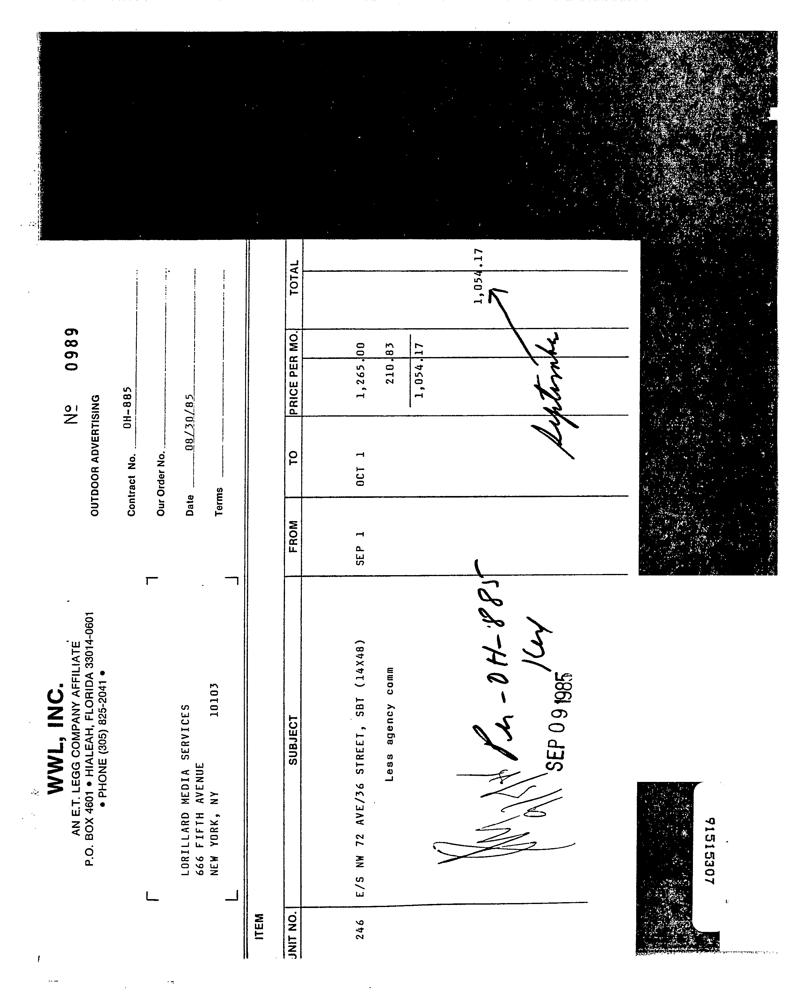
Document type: Invoice